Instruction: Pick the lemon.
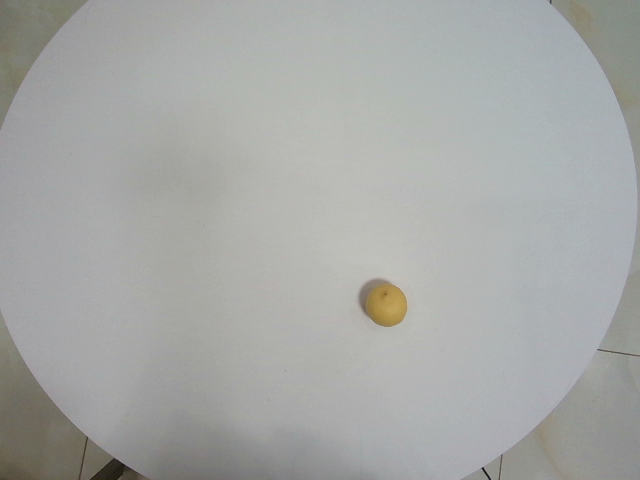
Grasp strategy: vertical